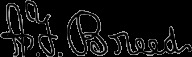
Signature of: amos franklin breed